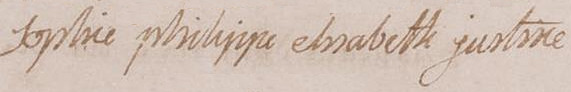
Signature of: sophie of france